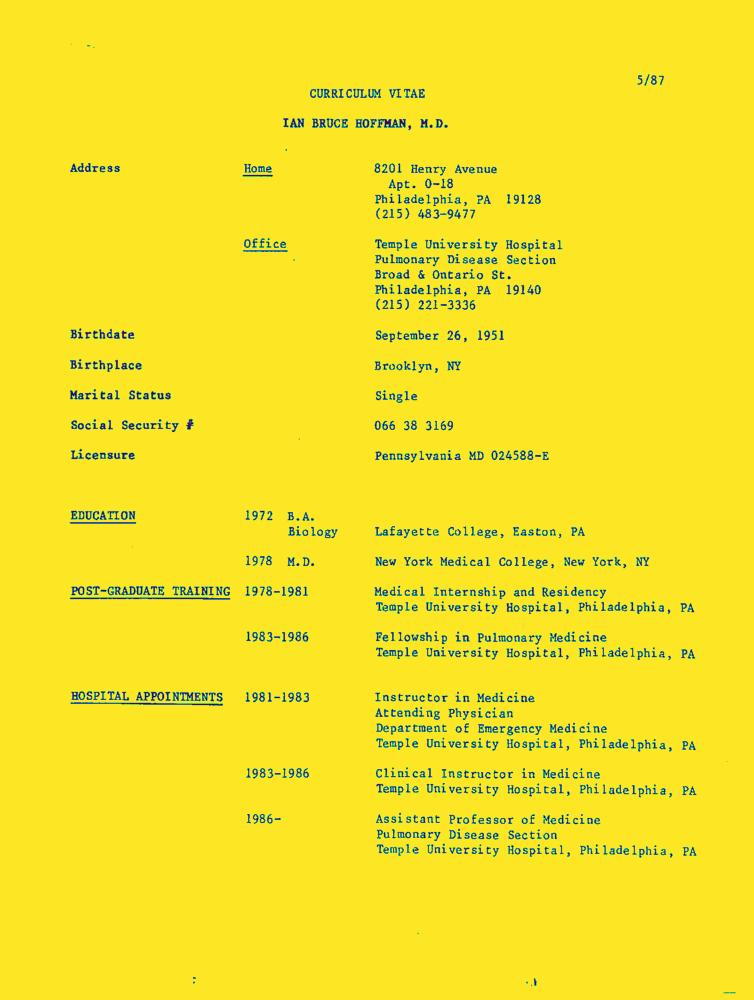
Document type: Resume-Doc